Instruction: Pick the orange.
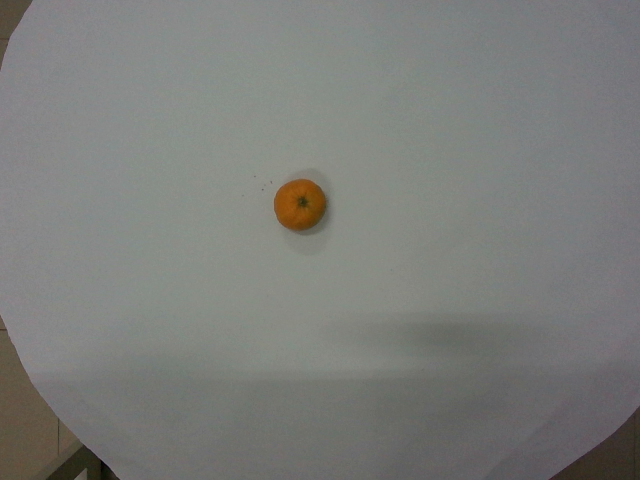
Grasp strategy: vertical